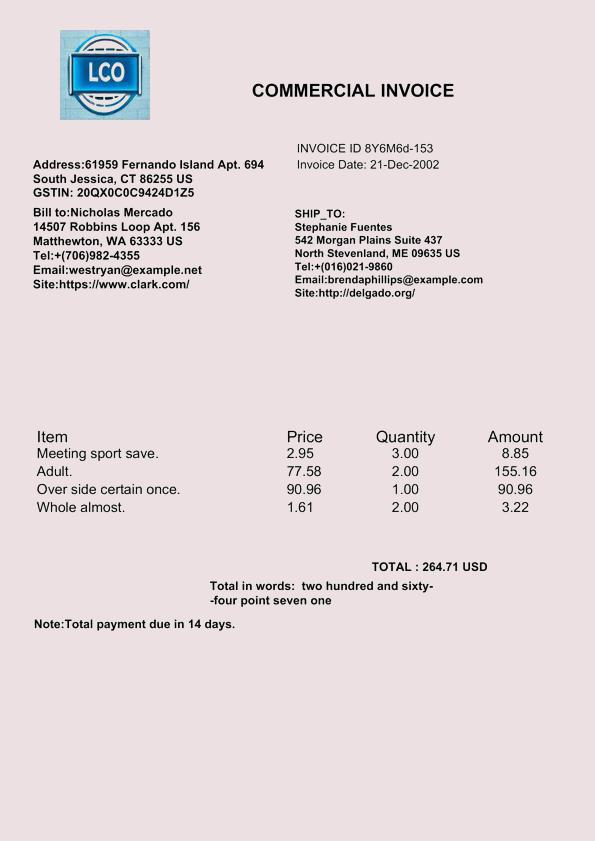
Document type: Invoice